Patient: Female, age 82
An 82-year-old woman was admitted to the Department of Cardiovascular Medicine at Hamanomachi Hospital for treatment of atrial fibrillation. She complained of exertional dyspnea spanning four months. Her medical history included end-stage renal failure of unknown etiology and maintenance dialysis for two years. Her medication included 2.5 mg of bisoprolol.
She had a temperature of 36.5  C, blood pressure of 95/59 mmHg, a heart rate of 68 beats per minute, oxygen saturation of 98% under room air. Physical examination revealed slight late inspiratory crackles in both sides of her chest with no peripheral edema. Multiple nodules and tooth indentation were noted on the tongue (Fig. 1).
An echocardiogram showed a decreased left ventricular ejection fraction of 41%. Myocardial biopsy was performed, but there were no specific features. The patient underwent electrical cardioversion, and the atrial fibrillation returned to sinus rhythm.
The patient was then referred to the Department of Respiratory Medicine for abnormal chest imaging. High-resolution CT of the chest revealed diffuse ground-glass opacities (GGO) with mosaic attenuation, consolidation in the left lingular lobe, and subpleural, wedge-shaped nodules in the bilateral lower lobes (Fig. 2). To facilitate diagnosis, bronchoscopy was performed. Bronchoscopy revealed enlarged tortuous submucosal vessels at the main carina and left main bronchus (Fig. 3), suggesting tracheal amyloidosis. A transbronchial lung biopsy (TBLB) of the left lingular lobe was performed. Microscopic examination of the TBLB showed deposition of amorphous eosinophilic amyloid at the smooth muscle layer of the bronchial tissue (Fig. 4A). Congo red staining displayed a positive signal in polarized light (Fig. 4B and C). Immunohistochemical staining for amyloid P was positive (Fig. 4D). No pathogen or malignancy was detected. From these findings, she was diagnosed with pulmonary amyloidosis. Bronchoalveolar lavage fluid from left B3 was brownish-yellow and numerous hemosiderin-laden macrophages were detected with Berlin blue staining (Fig. 5), indicating chronic alveolar hemorrhage, resulting in pulmonary hemosiderosis. Cytology of the lavage showed alveolar macrophage predominance (99% macrophages and 1% neutrophils).
Additional serological examinations to evaluate the etiology of pulmonary hemorrhage causing hemosiderosis, anti-neutrophil cytoplasmic antibody (ANCA), antinuclear antibody (ANA), and rheumatoid factor (RF), were negative. Therefore, pulmonary hemosiderosis was considered related to pulmonary amyloidosis.
An upper gastrointestinal endoscopy was also performed, and a duodenal biopsy confirmed amyloidosis. In addition, A CT of the body showed soft tissue masses around the hip joints, which were thought to be amyloidosis lesions. These findings suggested systemic amyloidosis.
To investigate the etiology of amyloidosis, further serological examinations were performed. Serum IgG, IgA, and IgM levels were low (380 mg/dL, 19 mg/dL, and 4 mg/dL, respectively). Serum free light-chain analysis showed greatly increased lambda light chain of 28,900 mg/L with kappa light chain of 36.8 mg/L. Serum immuno-electrophoresis showed a monoclonal lambda light-chain peak, and urinary Bence-Jones protein was positive.
Suspecting multiple myeloma, bone marrow examination was performed. Bone marrow examination showed plasma cell neoplasms with lambda light-chain restriction. Flow cytometry analysis of bone marrow cells revealed a CD19-CD38highCD45-CD56+CD138+cyLambda+ cell population, which is a typical immunophenotype of myeloma cells. This confirmed the diagnosis of multiple myeloma, lambda light chain type, international staging system Stage 3. Chemotherapy of bortezomib, lenalidomide and dexamethasone was initiated, followed by oral ixazomib, lenalidomide, and dexamethasone. Six months after diagnosis, she is still receiving chemotherapy on an outpatient basis.
Keywords: amyloid tongue, multiple myeloma, pulmonary amyloidosis, pulmonary hemosiderosis
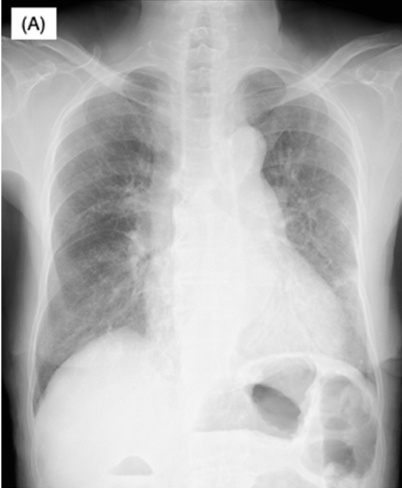
Image caption: Radiological findings of the patient. (B) Chest CT images on admission showing diffuse ground-glass opacities (GGO) with mosaic attenuation, consolidation in the left lingular lobe (arrow), and subpleural, wedge-shaped nodules in the bilateral lower lobes (arrowhead).